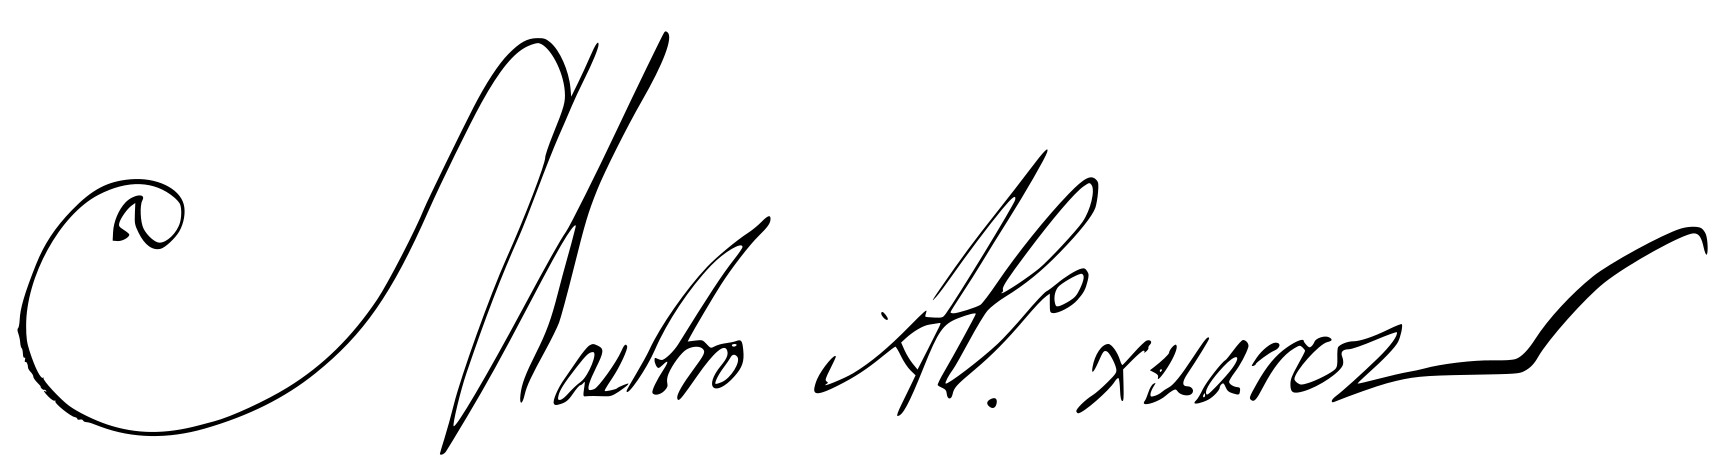
Signature of: alonso xuárez